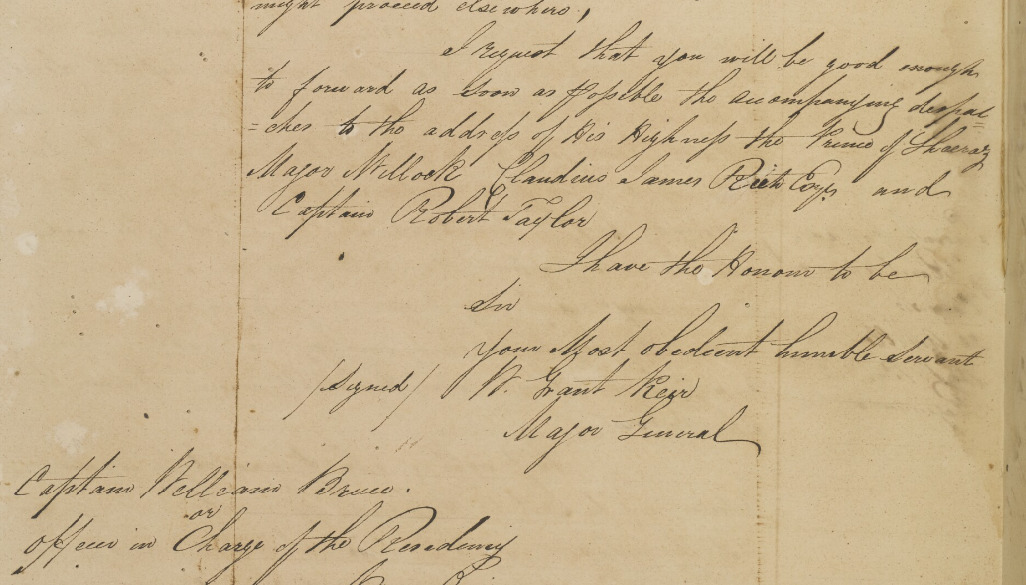
Signature of: william keir grant